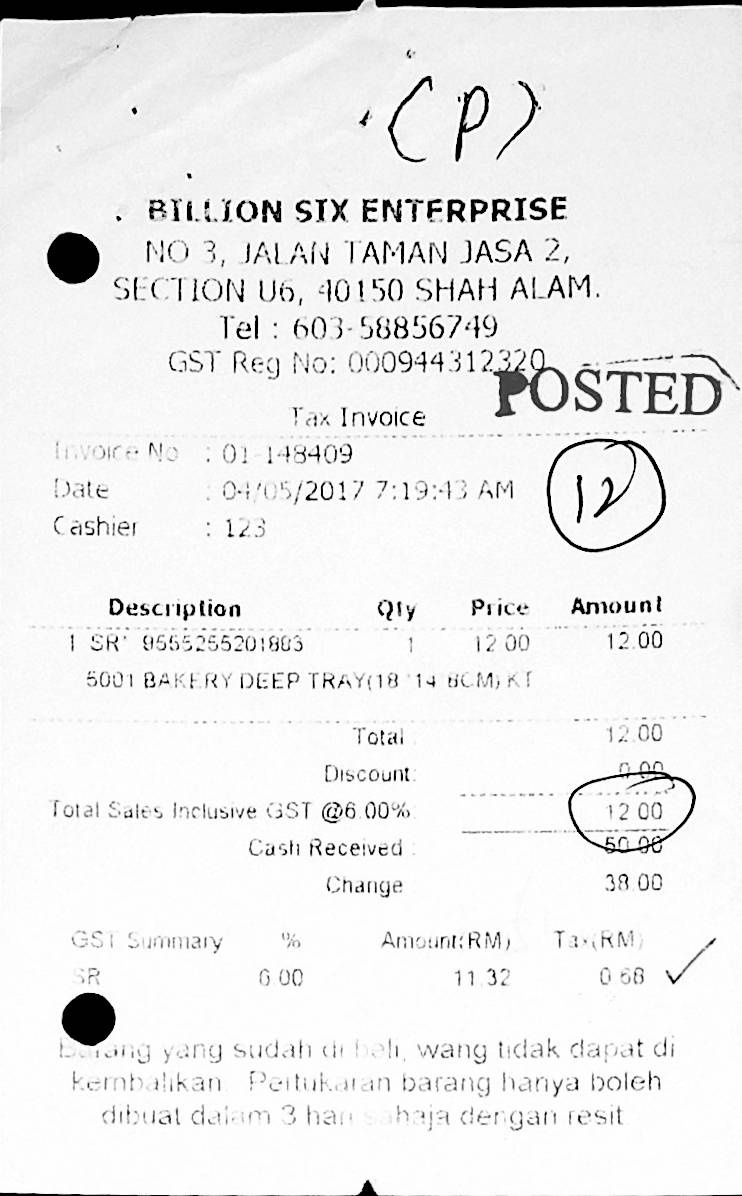
BILLION SIX ENTERPRISE
NO 3, JALAN TAMAN JASA 2,
SECTION U6, 40150 SHAH ALAM.
TEL : 603-58856749
GST REG NO: 000944312320
TAX INVOICE
POSTED
INVOICE NO
: 01 148409
DATE
CASHIER
: 04/05/2017 7:19:43 AM
: 123
DESCRIPTION
QTY
PRICE
AMOUNT
1
SR
9555255201883
1
12.00
12.00
5001 BAKERY DEEP TRAY(18 14 8CM)KT
TOTAL
DISCOUNT:
TOTAL SALES INCLUSIVE GST @6.00%
CASH RECEIVED :
CHANGE
12.00
0.00
12.00
50.00
38.00
GST SUMMARY
%
AMOUNT(RM)
TAX(RM)
SR
0.00
11.32
0.68
BARANG YANG SUDAH CH BEH, WANG HDAK DAPAT DI
KEMBAHKAN PERTUKARAN BARANG HANYA BOLEH
DIBUAT DALAM 3 HAN SAHAJA DENGAN RESIT